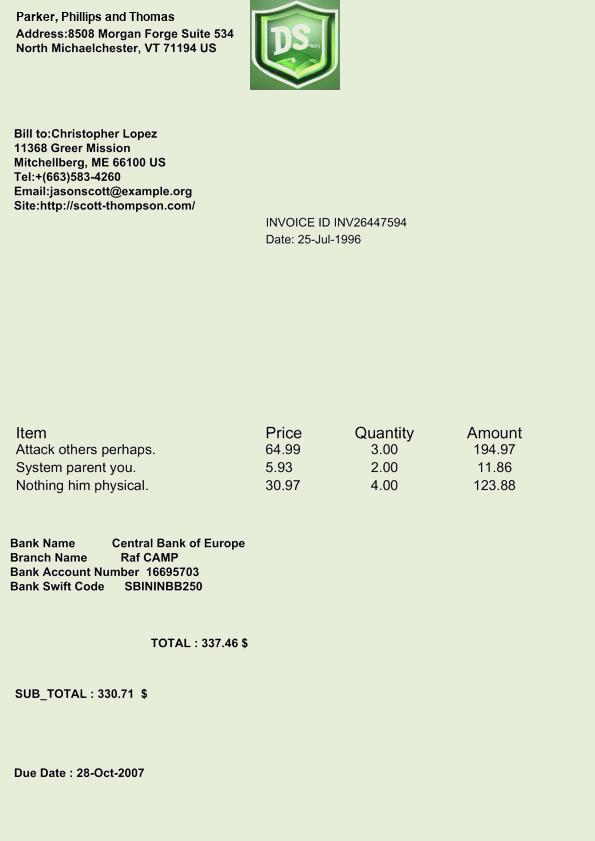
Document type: Invoice